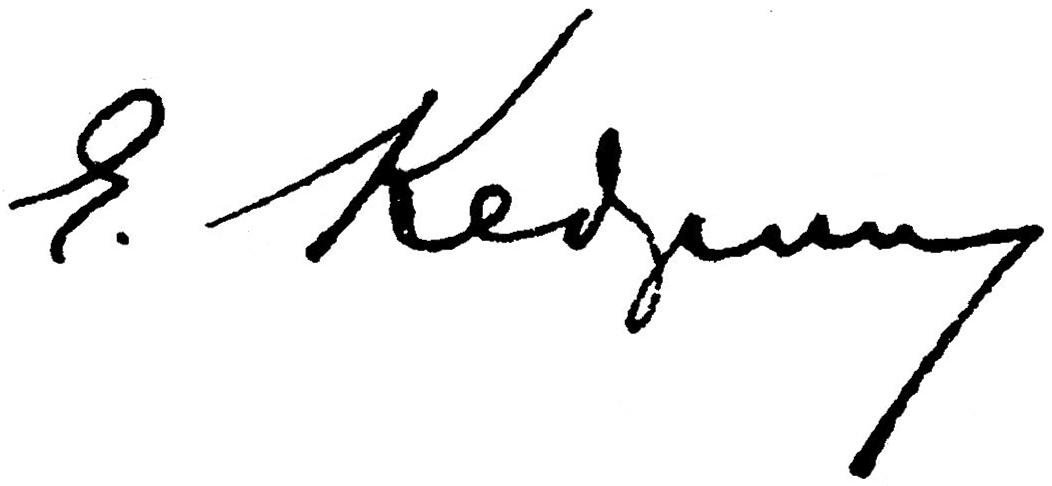
Signature of: evgeny kedrin